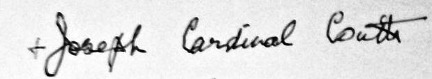
Signature of: joseph coutts